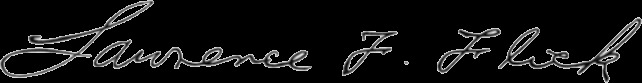
Signature of: lawrence flick